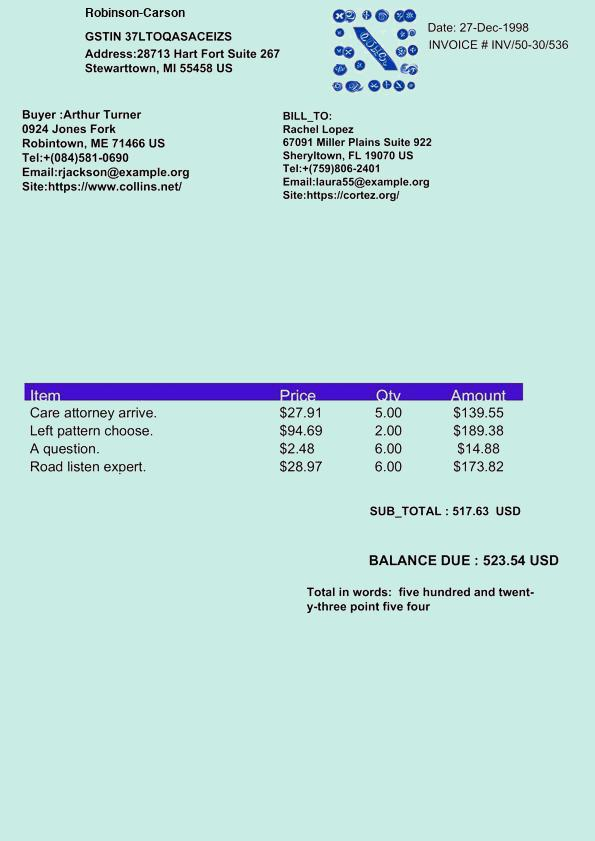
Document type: Invoice